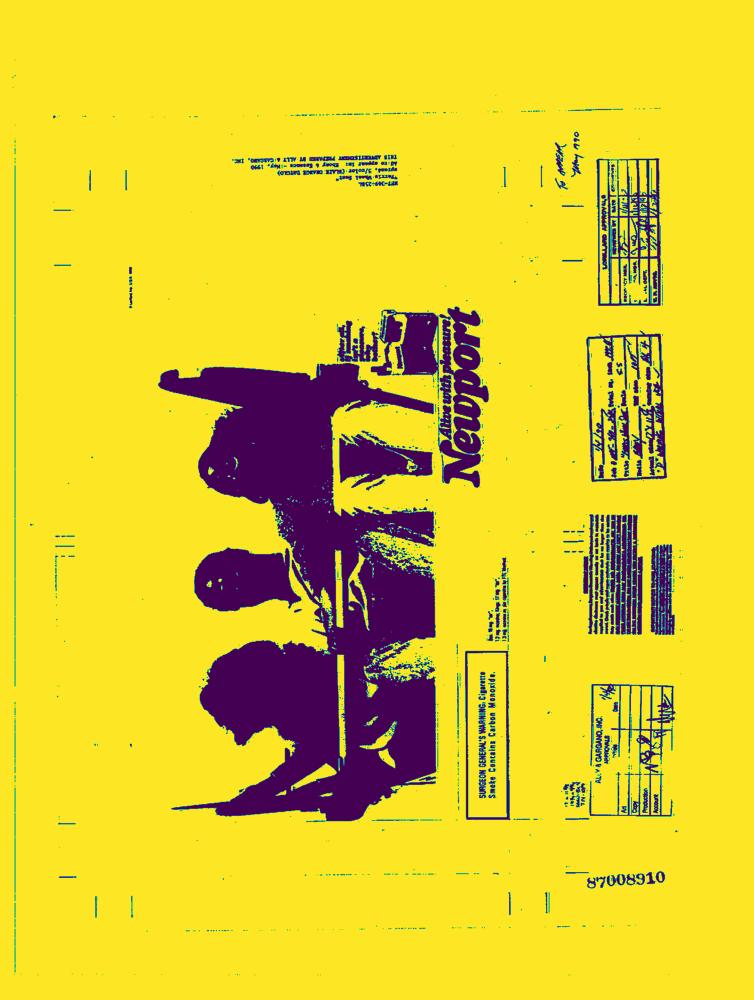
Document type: AD